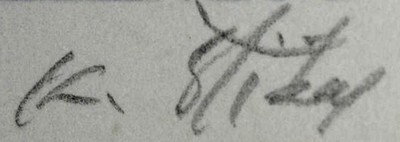
Signature of: karel štika